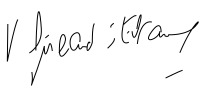
Signature of: valéry giscard d estaing